Question: Talk about the condition:
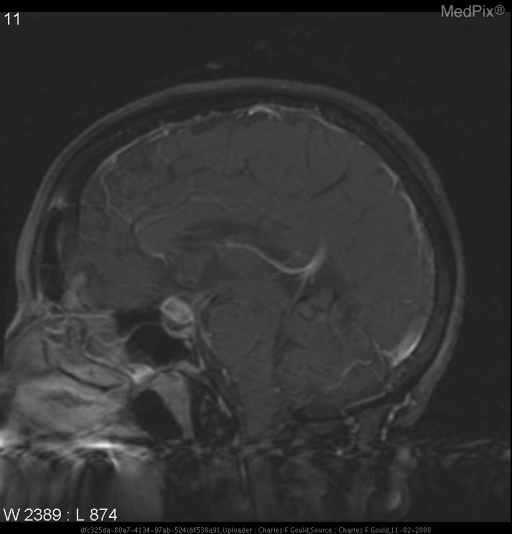
Answer: The disease is discussed as: The dilation of the wall of an artery, vein, or the heart, that forms a sac-like structure.

For image, see:  http://rad.usuhs.mil/rad/radbrowser2/head/PlainFilm/zzsaneur.html